Patient: Male, age 50
A 50-year-old male visited our hospital in October 1996 because of abnormalities detected in a medical checkup. Urinary protein and occult hematuria had been documented in medical checkups over the previous few years, with marked proteinuria of up to 3.8 g/day being a prominent feature of his clinical presentation. Renal biopsy performed in December 1996 revealed segmental sclerosis in 1 of 7 glomeruli and deposition of immunoreactive substances into glomeruli, including IgM and complement. Therefore, a diagnosis of FSGS was made on the basis of the results of a renal biopsy. Also, chest computed tomography (CT) delineated interstitial changes accompanied by cystic lesions in the lung and pleural thickening (fig. 1a), along with chest X-ray abnormalities that had been noted in a past medical checkup. He had worked as a demolition worker and smoked approximately 30 cigarettes a day since he was 18 years old. Work- and smoking-related lung conditions were therefore the most likely causes of the pulmonary lesions. An annual chest CT showed little change over several years, in contrast to progression of the renal disorder. Pleural thickening strongly suggested concomitant TB based on epidemiological reports showing a strong association of TB with pneumoconiosis, although mycobacterium species were not detected by sputum culture tests that were repeatedly performed over a couple of years.
Cyclosporine A (CsA) was administered at doses of 50-100 mg per day under therapeutic drug monitoring (the trough level was usually around 50 ng/ml) in lieu of steroid therapy to reduce the risk of excessive immunosuppression, but the serum creatinine (Cr) level showed a rapid elevation in 2000, at approximately 3 years after biopsy (fig. 2a). He had presented with persistent microscopic hematuria, which is inconsistent with the clinical presentation of FSGS, since the first visit. By contrast, a temporary decrease in proteinuria (down to 1.3 g/day) was observed afterward, unlike with treatment-resistant FSGS. Rapidly progressive glomerulonephritis was suspected despite the biopsy findings, and circulating ANCA was measured (this test has been clinically available since 1998 in Japan). Elevation of the MPO-ANCA titer (168 EU) was found, along with an altered clinical presentation. However, potent immunosuppressive therapies such as glucocorticoids were still withheld due to the possibility of an underlying infection (TB). Apheresis was alternatively conducted in an effort to avoid decreased immune competence, but initiation of HD was required in September 2001 because of end-stage renal disease (ESRD). Thrice-weekly HD was performed uneventfully for several years, and there were also no changes in pulmonary signs. An annual CT checkup had shown little change (fig. 1b), and elevation of serum KL-6 had not been documented. In contrast, circulating MPO-ANCA had ranged from 10.5 to 32.5 U/ml, even in the dialysis period, indicating possible AAV (fig. 2b). However, steroid therapy was postponed due to the unconfirmed diagnosis, presumed TB, and lack of problematic clinical events.
Abruptly, the patient developed gross hemoptysis accompanied by severe cough at night in bed and was transported to our facility by ambulance in October 2010. Chest CT showed infiltrative shadows in the bilateral lung fields (fig. 1c). Under a presumptive diagnosis of alveolar hemorrhage associated with AAV, steroid therapy comprising 3-day intravenous infusion of 500 mg methylprednisolone followed by daily oral administration of 20 mg prednisolone (PSL) was launched. A preventive dose of 100 mg isoniazid per day was also prescribed. As expected, the hemorrhagic shadows almost disappeared as early as 2 days after hospitalization (fig. 1d), and the serum MPO-ANCA titer subsequently fell to normal (fig. 2b). The patient was discharged after 17 days and has had no recurrence of hemoptysis. At present, PSL has slowly been tapered to a daily dose of 5 mg, but there has been little change over time in the serum MPO-ANCA level and follow-up CT.
Keywords: anca-related nephritis and vasculitis, focal and segmental glomerulosclerosis, pulmonary hemorrhage, tuberculosis
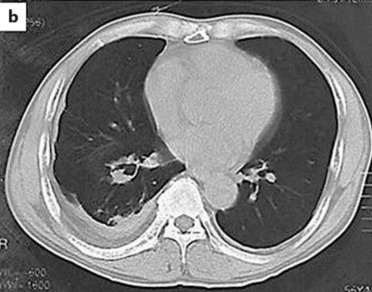
Image caption: Time course of pulmonary lesions in our patient. d; Chest CT 2 days later in October 2010 shows disappearance of the hemorrhagic shadows shortly after initiation of steroid therapy.